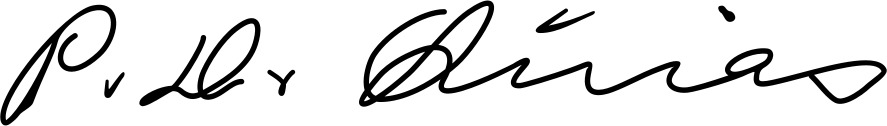
Signature of: parashqevi qiriazi